Question: How does the patient history play a role?
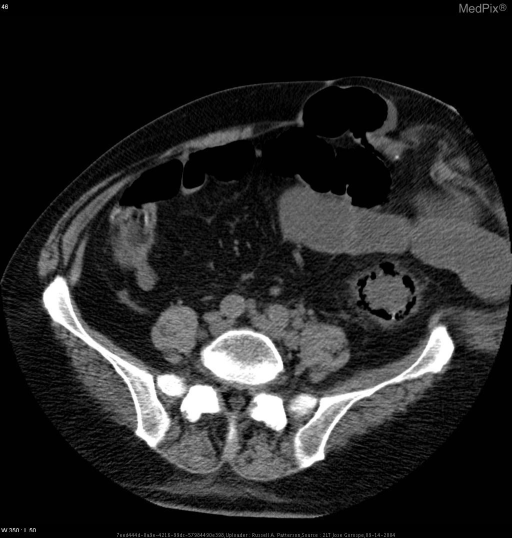
Answer: The patient's history of 76 yo male with PMH of metastatic colon CA  with chief complaint  of abdominal pain.PMH: metastatic colon CA, HTN, MI, Renal insuffiency, emphysema.PSH: Partial colon resection,  kidney stone removal, nephrostomy tubes placedSH: nonsmoker, nondrinker is key in understanding the case.